Question: Explain the disease:
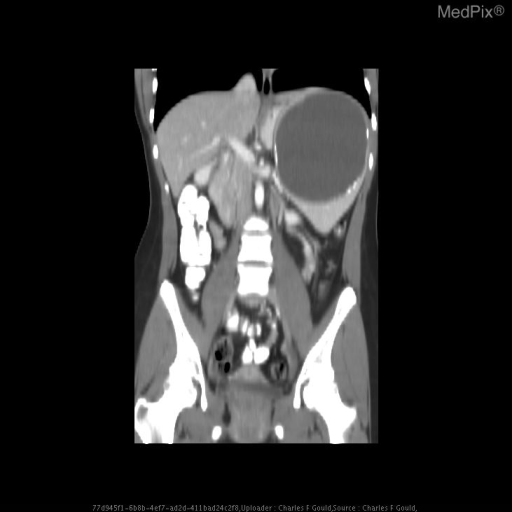
Answer: The disease is discussed as: Primary splenic cysts include epidermoid, mesothelial, and dermoid cysts.  Nearly half of epidermoid splenic cysts involve children under 15 years of age, and very few have been reported in neonates.  Two splenic cysts reported in neonates and operated upon were discovered to be epidermoid cysts.

Secondary cysts are from trauma/hemorrhage, infarction or infection – all entities that would be highly unusual in the prenatal period.  Additionally, they would likely have a different appearance than the epidermoid cyst with its thin wall, absence of internal echoes, and increased through-transmission.

In a review of asymptomatic splenic cyst-like lesions diagnosed in 7 fetuses and/or neonates, 3 completely disappeared (within a 3 year period), and the remaining lesions remained unchanged in size or appearance during follow-up (3 months n=2; 6 months n=1, and 3 years n=1).

A conservative approach to such lesions is suggested, with follow-up and potential intervention only if the lesion substantially enlarges, exposing the spleen to rupture or hemorrhage.